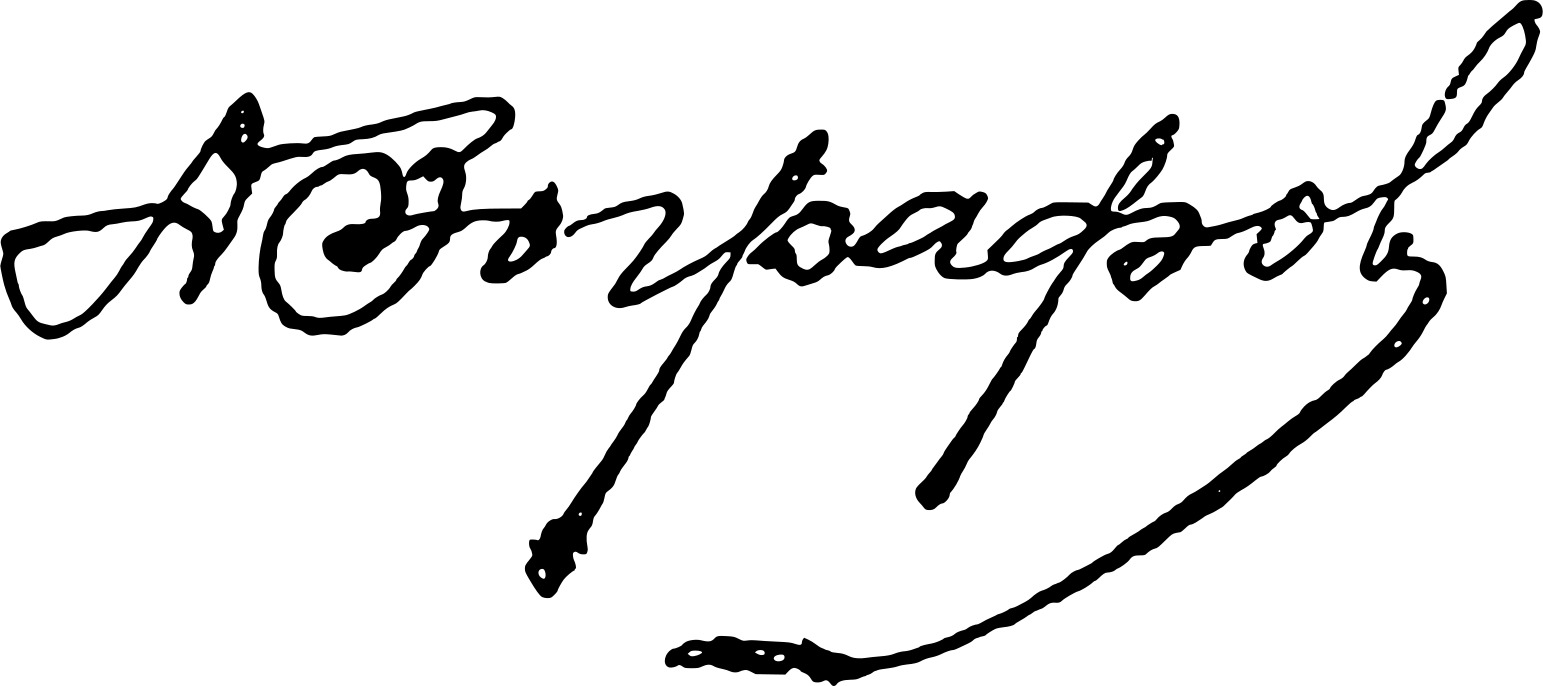
Signature of: dragan zografov